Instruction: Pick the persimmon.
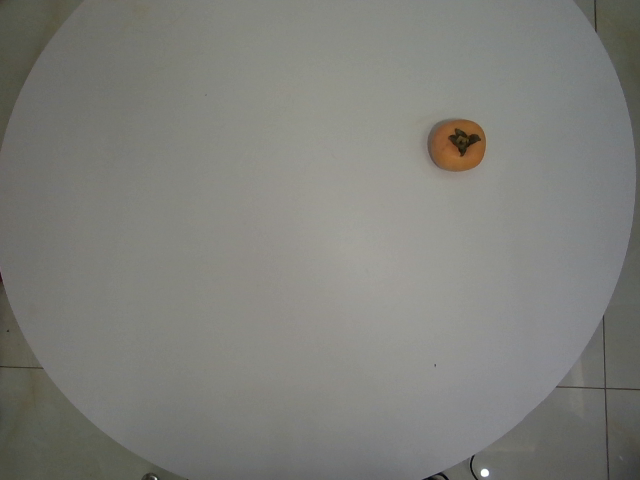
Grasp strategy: vertical